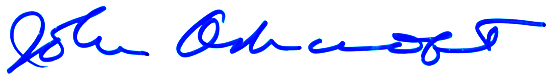
Signature of: john ashcroft